Question: Explain the disease:
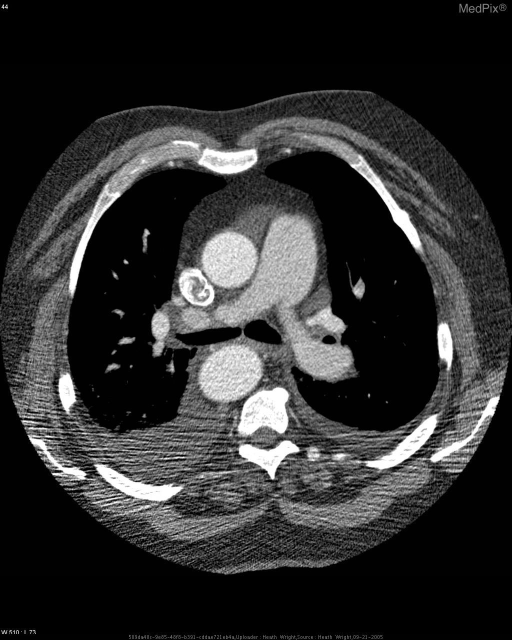
Answer: The disease is discussed as: This is the most common malformation of the aortic arch resulting in a complete vascular ring around the trachea and esophagus.The most common type of right aortic arch is right aortic arch with an aberrant left subclavian artery and it is 2-3 times more common than right arch with mirror image branching of the brachiocephalic vessels. Right arch and aberrant left subclavian artery has a 5-12% incidence of associated congenital heart disease while right arch with mirror branching of the brachiocephalic vessels has a 98% incidence of associated congenital heart disease.

Two types:
1.Origin of the left subclavian artery from a posterior aortic diverticulum from which a ductus arteriosus extends to the left pulmonary artery. The retroesophageal part of the ring is large and compression is produced by the diverticulum (Diverticulum of Kummerell).

2.Origin of the left subclavian artery from the descending aorta with a left ductus connecting the left subclavian artery to the left pulmonary artery. The retroesophageal part of the ring is small.

In both types of aberrant subclavian arteries, the vessel runs behind the esophagus.

Definitive diagnosis is now usually accomplished by CT or MRI. Both display the severity of airway narrowing and the retro-esophageal aberrant artery.Both demonstrate the large aortic diverticulum invariably at the site of airway compression with an aberrant left subclavian artery.